Question: What could the diagnosis suggest?
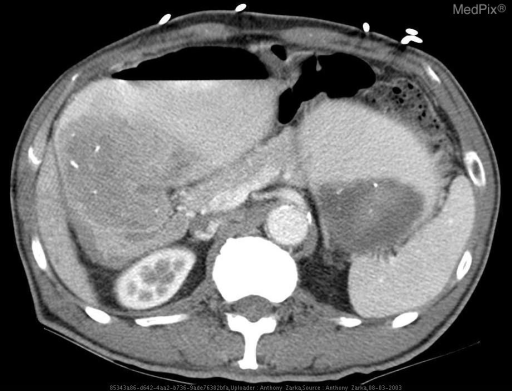
Answer: The possible diagnosis includes Malignant tumor: primary gastric adenocarcinoma, metastatic disease
Peptic ulcer disease
Inflammatory disoders: Crohn's, corrosive stricture, sarcoidosis, tuberculosis, syphilis, amyloidosis
Congenital disorders: antral mucosal diaphragm, annular pancreas.